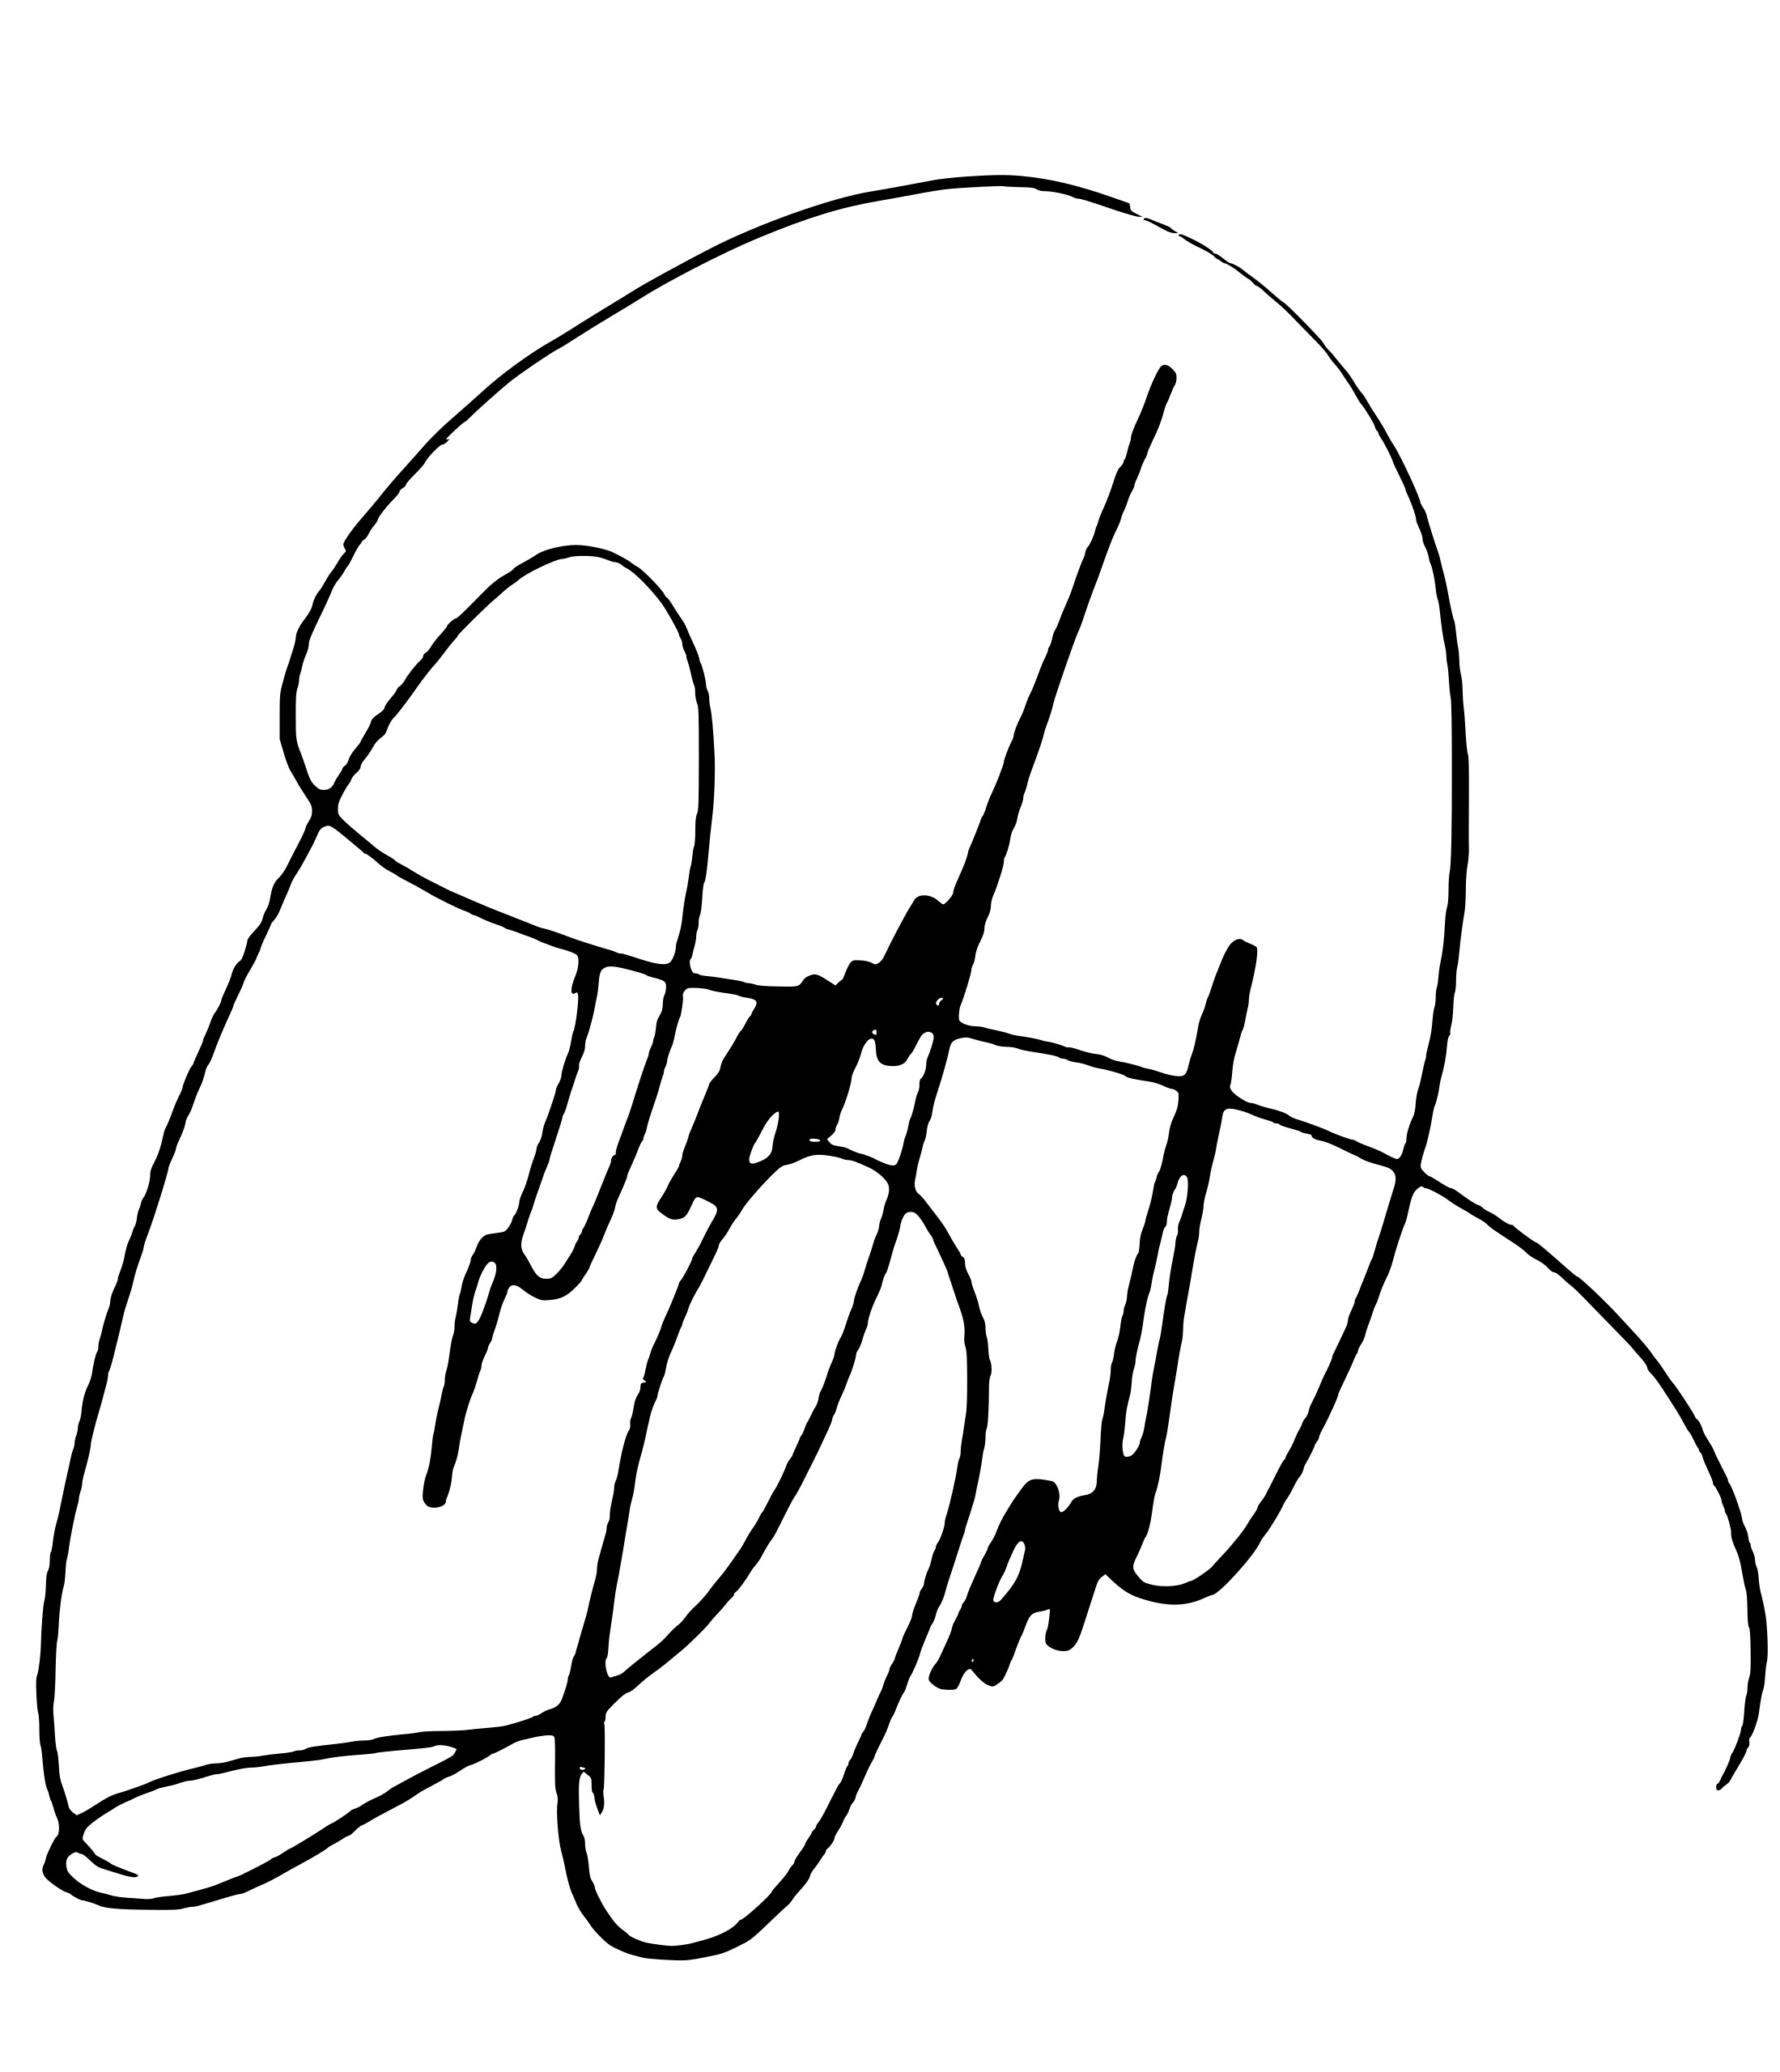
Signature of: donny osmond